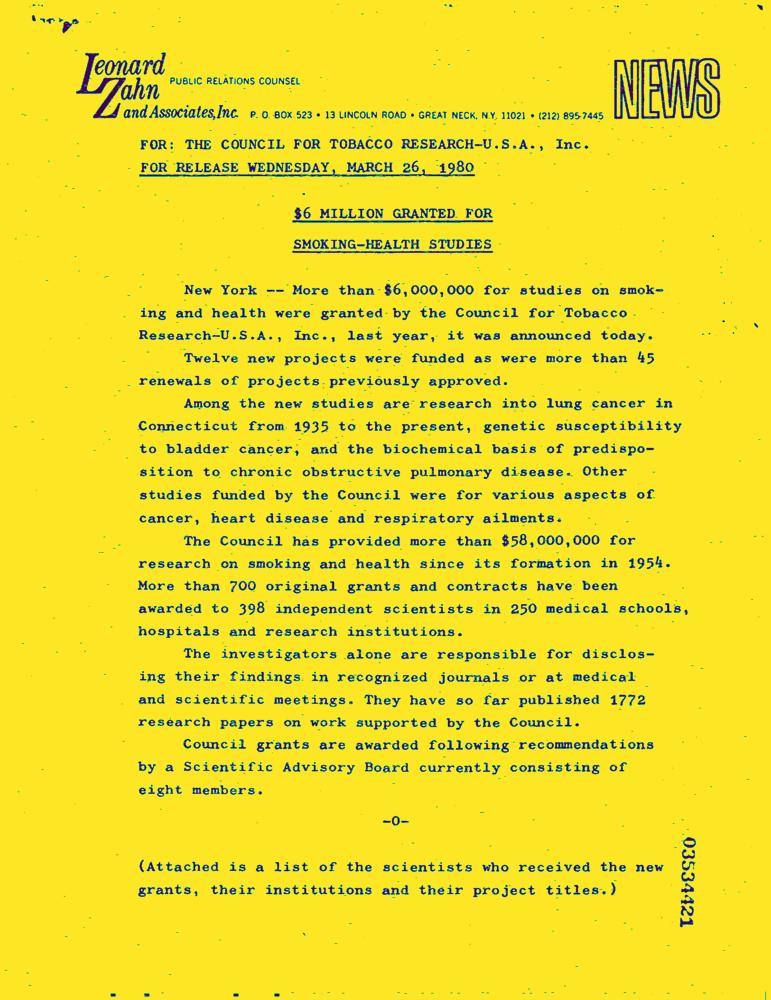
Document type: News-Article